Question: What is the suspected problem?
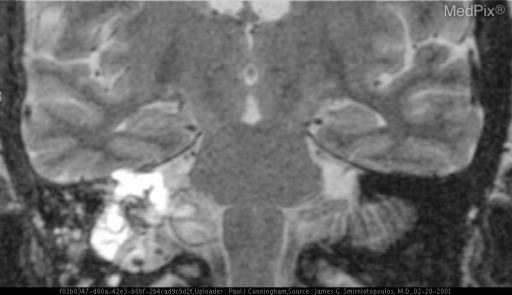
Answer: The findings suggest "Bipolar" mass involving the petrous bone and posterior fossa
Destructive petrous (temporal bone) mass
- posteromedial, near vestibular aqueduct
- extends to middle ear
- erosion includes right sigmoid area

- heterogeneous mixed cystic and solid
- hyperintense on  both T1W and T2W
- proteinaceous and/or hemorrhagic fluid. MR images demonstrate an irregular multilobulated and heterogeneous (partially cystic and partially solid) mass involving the petrous portion of the temporal bone.  On the T1-weighted images, the mass has high signal intensity.  On the T2-weighted images, there are curvilinear serpentine hypointensities, suggestive of vessels, hemosiderin deposition, or calcification.    Some of the right petrous mastoid air cells are fluid filled.. The patient might have a history of A 54-year-old woman presented with chronic ear pain..